Question: What is the name of the tenant mentioned in the document?
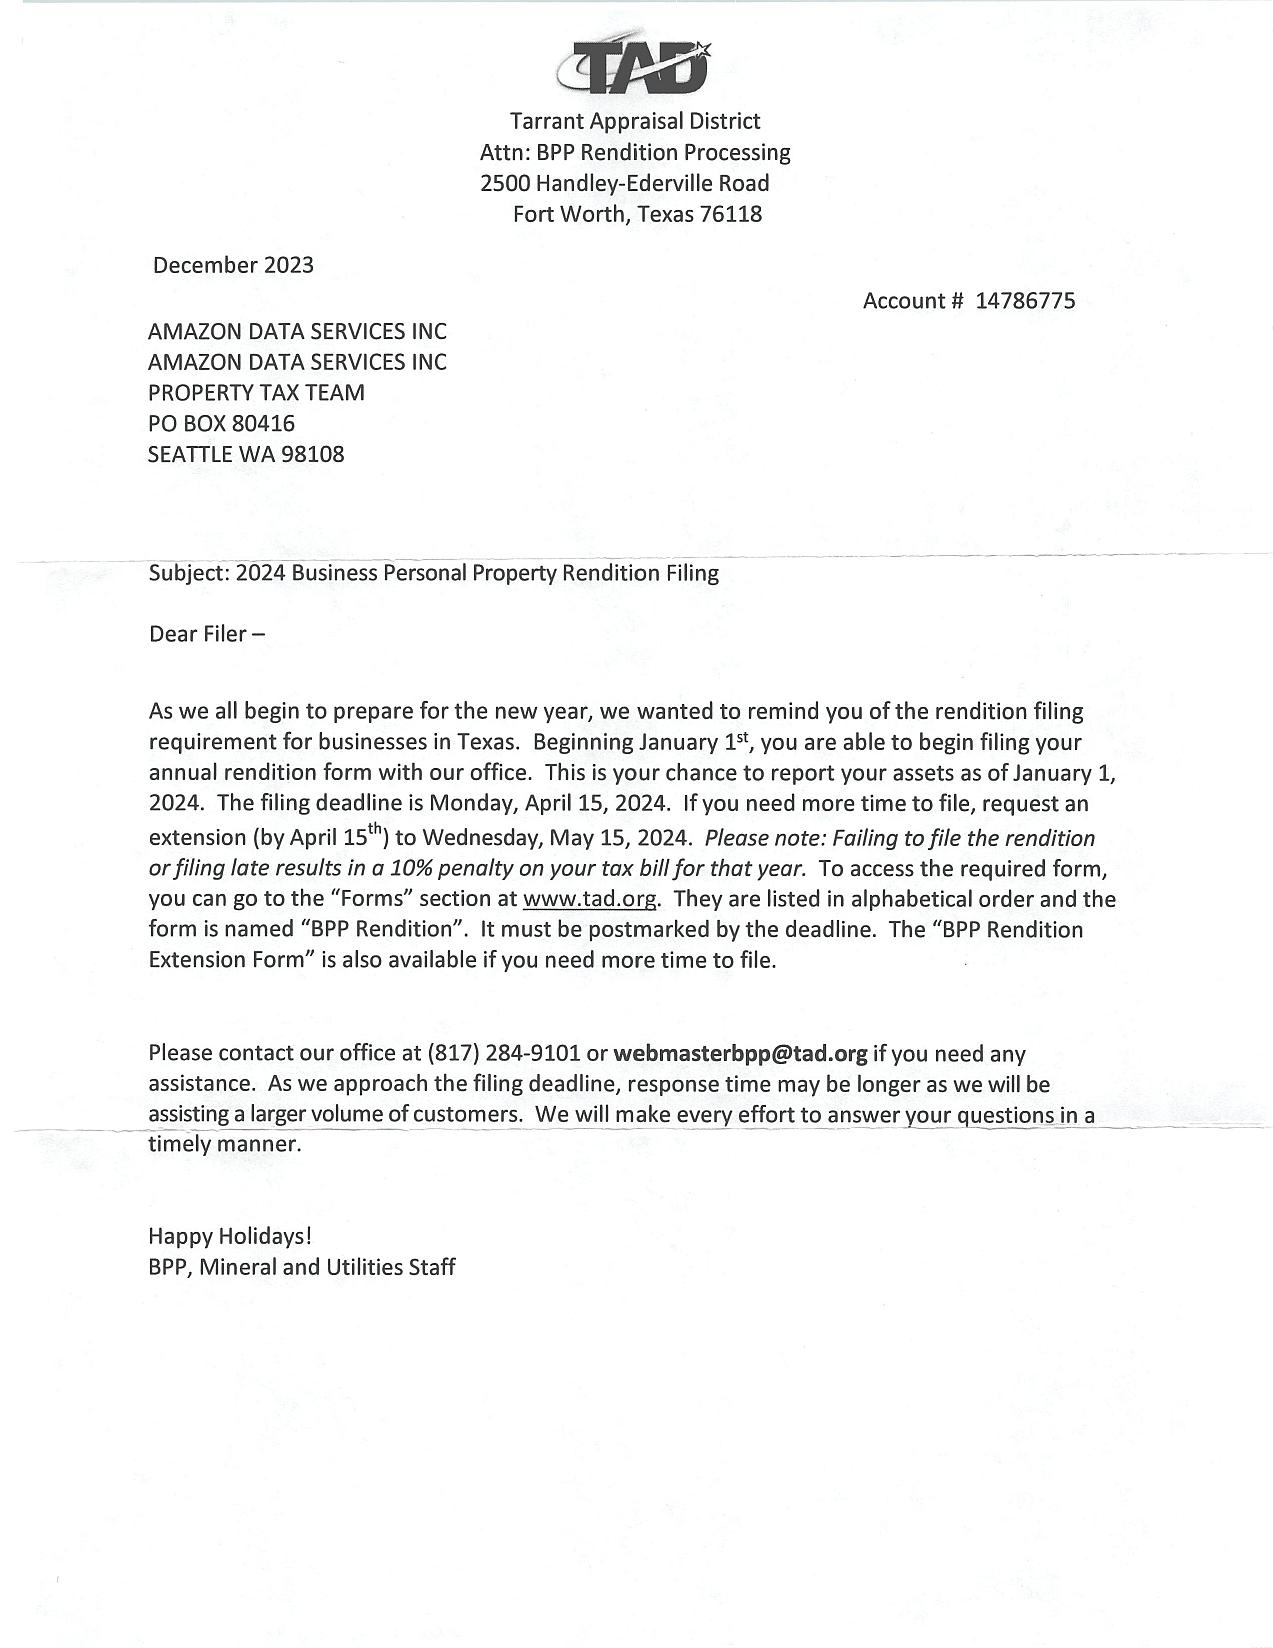
Answer: "AMAZON DATA SERVICES INC"